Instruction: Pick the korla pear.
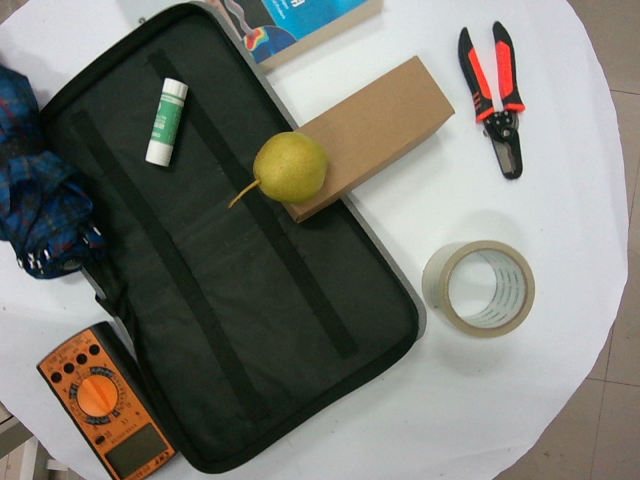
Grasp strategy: vertical